Question: What is the filing due date as per the document?
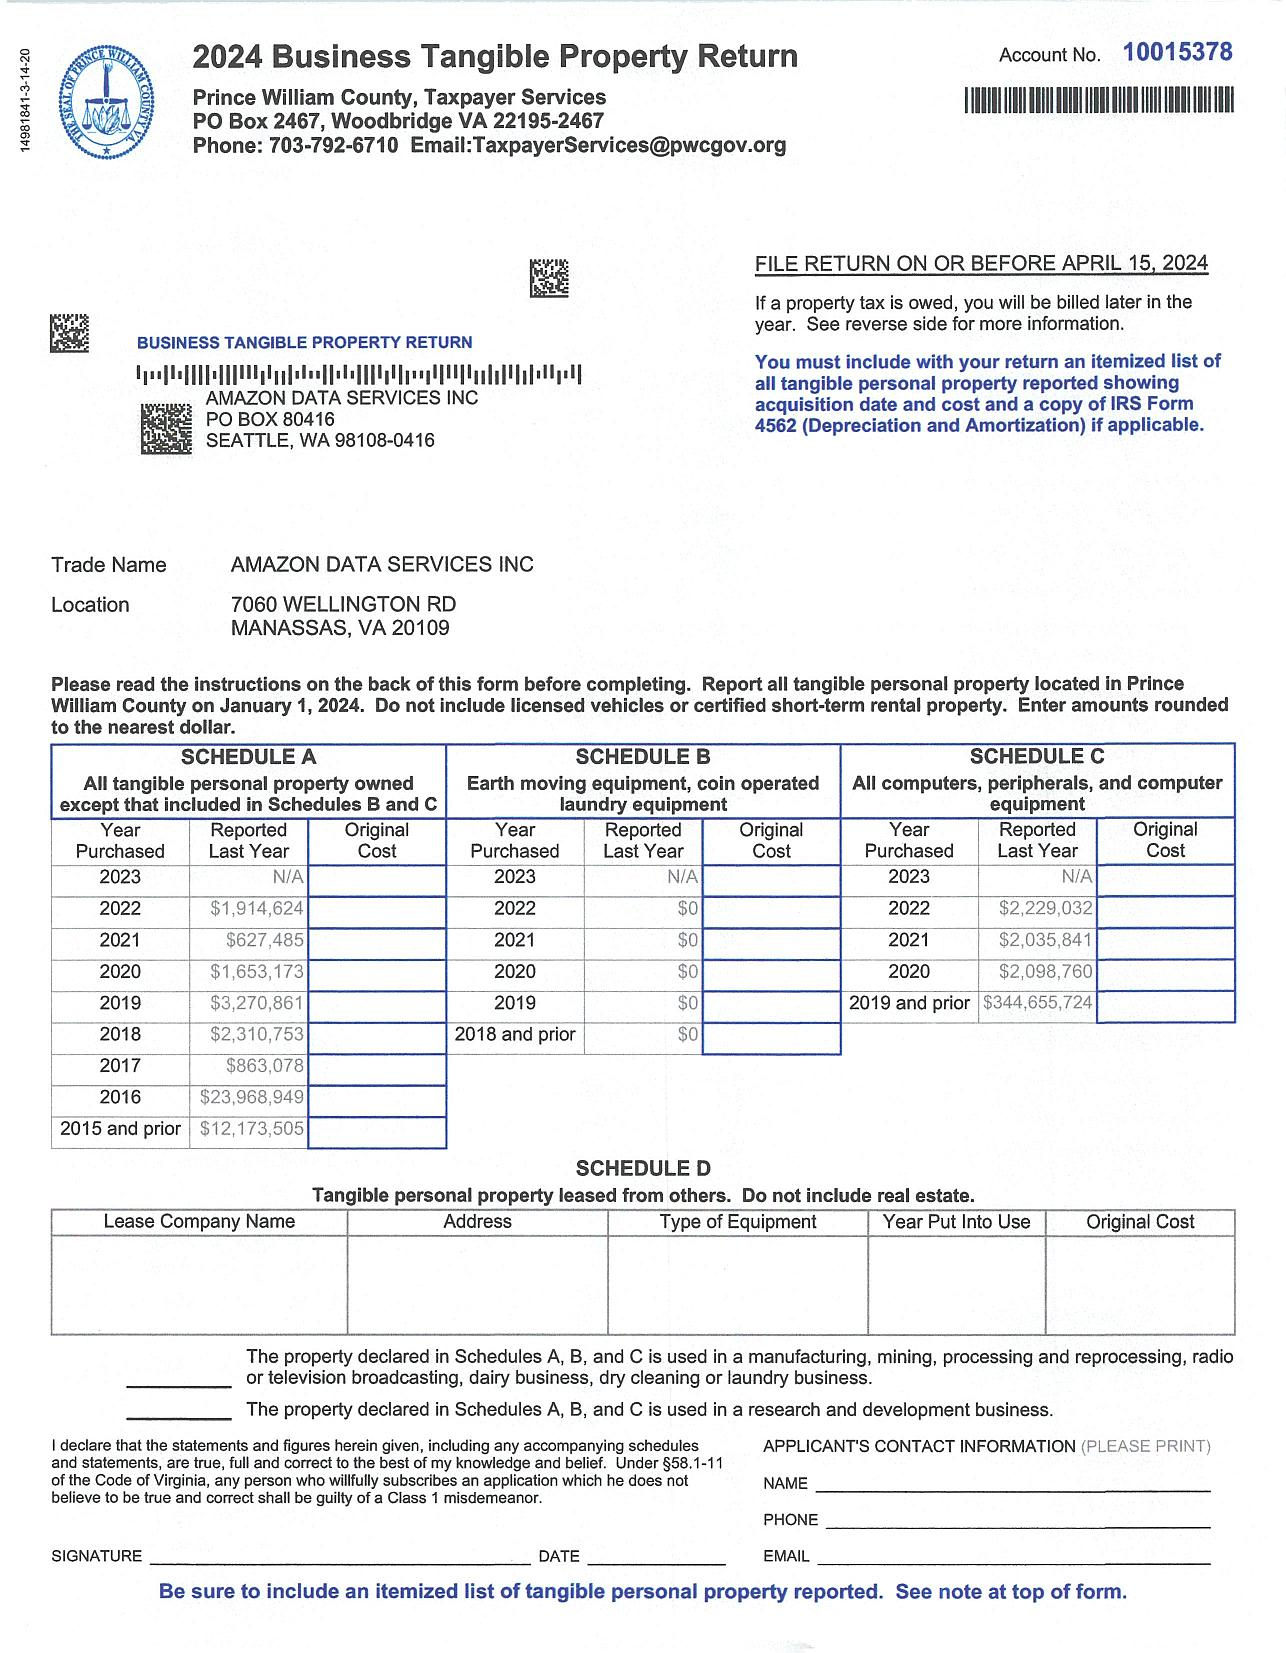
Answer: "15-Apr-24"